Question: What type of tax is indicated in the document, personal property or real estate?
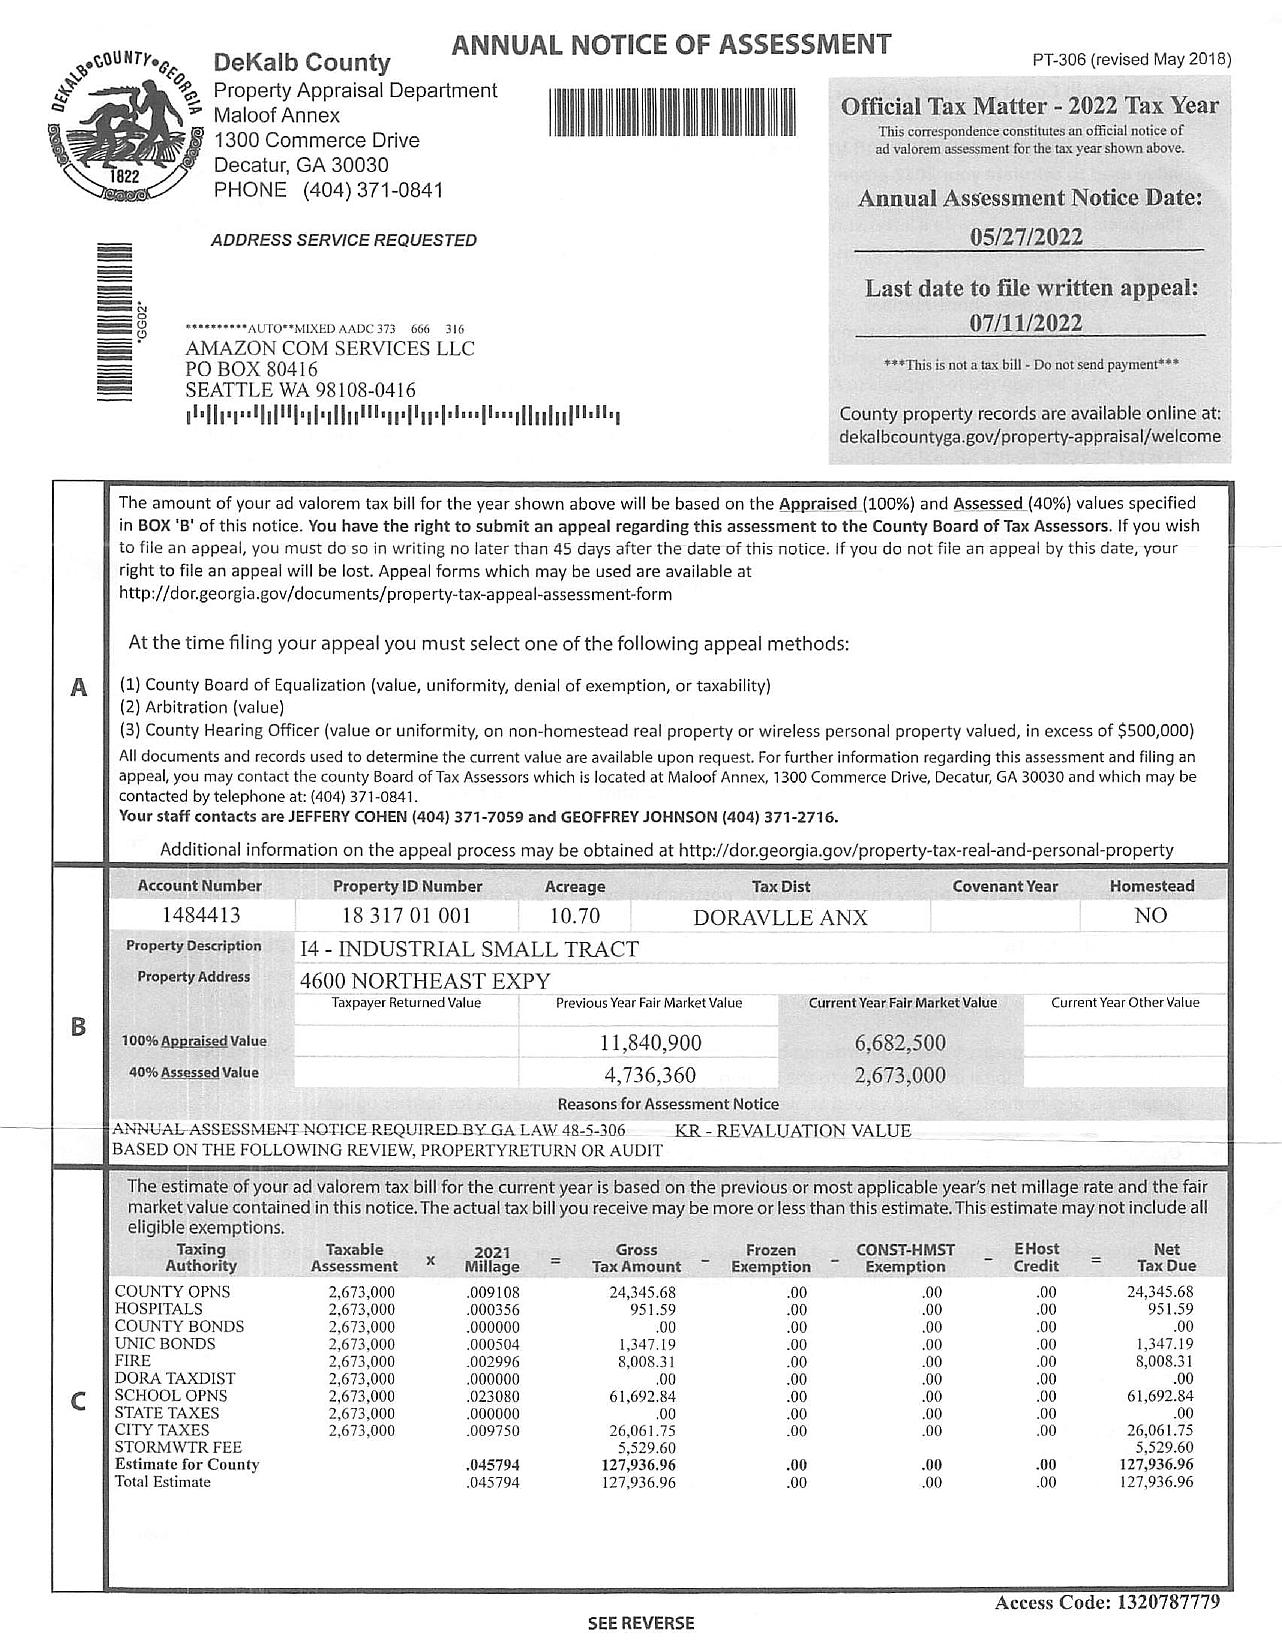
Answer: "Real Estate Tax"